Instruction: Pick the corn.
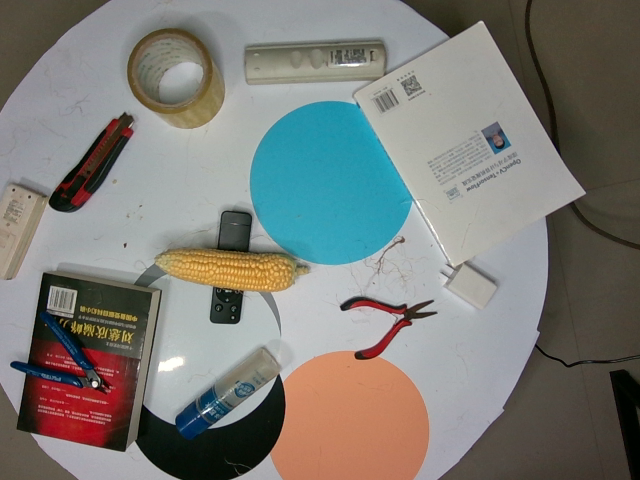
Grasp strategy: vertical